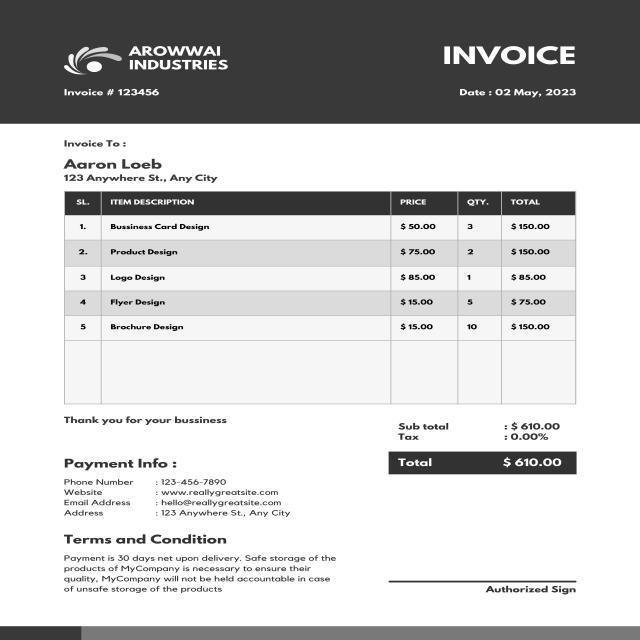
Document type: Invoice